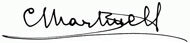
Signature of: cèsar martinell i brunet